Question: How does the patient history play a role?
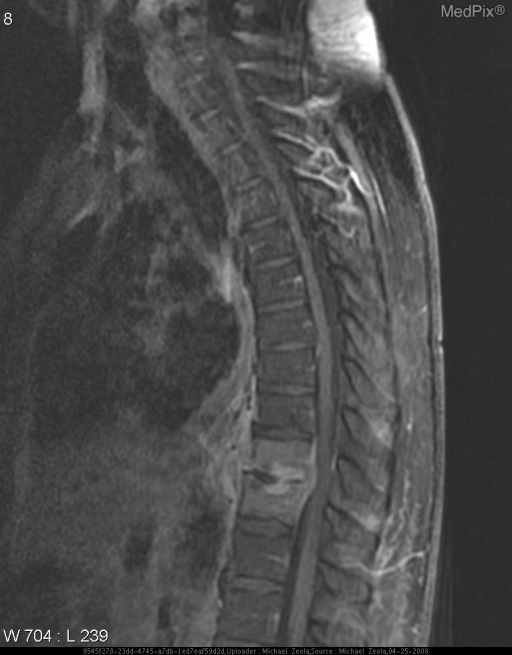
Answer: The patient's history of 52 y/o AA male recently deployed soldier who was medically evacuated due to chronic back pain that interfered with his duties as a truckdriver. While being evaluated stateside his pain worsened and he developed altered mental status, prompting a lumbar puncture which revealed signs consistent with a potential infection. An MRI was then obtained for further evalutaion. is key in understanding the case.